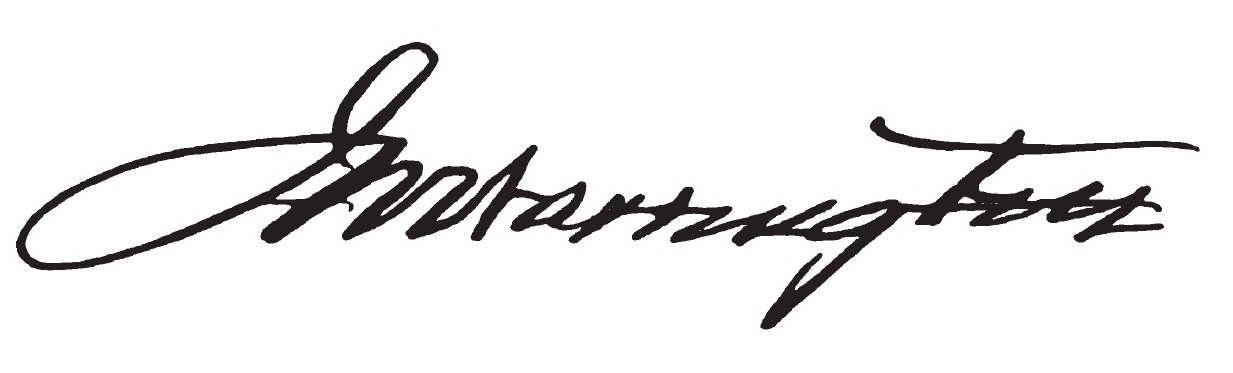
Signature of: john wesley warrington